Please extract the written amount, numerical amount, recipient's name, date on the cheque, and the bank's name from the image.
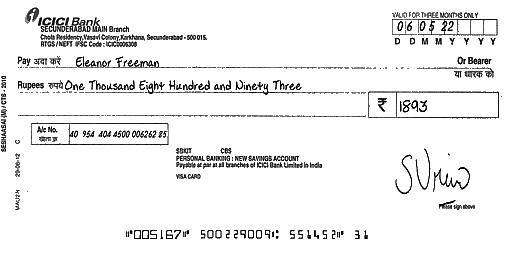
amt_in_words: One Thousand Eight Hundred and Ninety Three
amt_in_figures: 1893
payee_name: Eleanor Freeman
bank_name: ICICI Bank
cheque_date: 06/05/22